Question: How is the history relevant to the case?
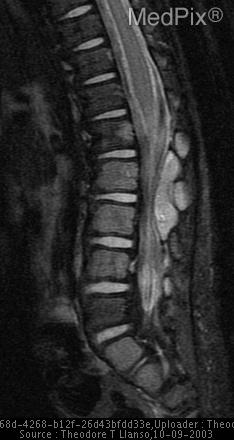
Answer: The patient's history of One-year-old boy was walking, but now only crawls. is key in understanding the case.